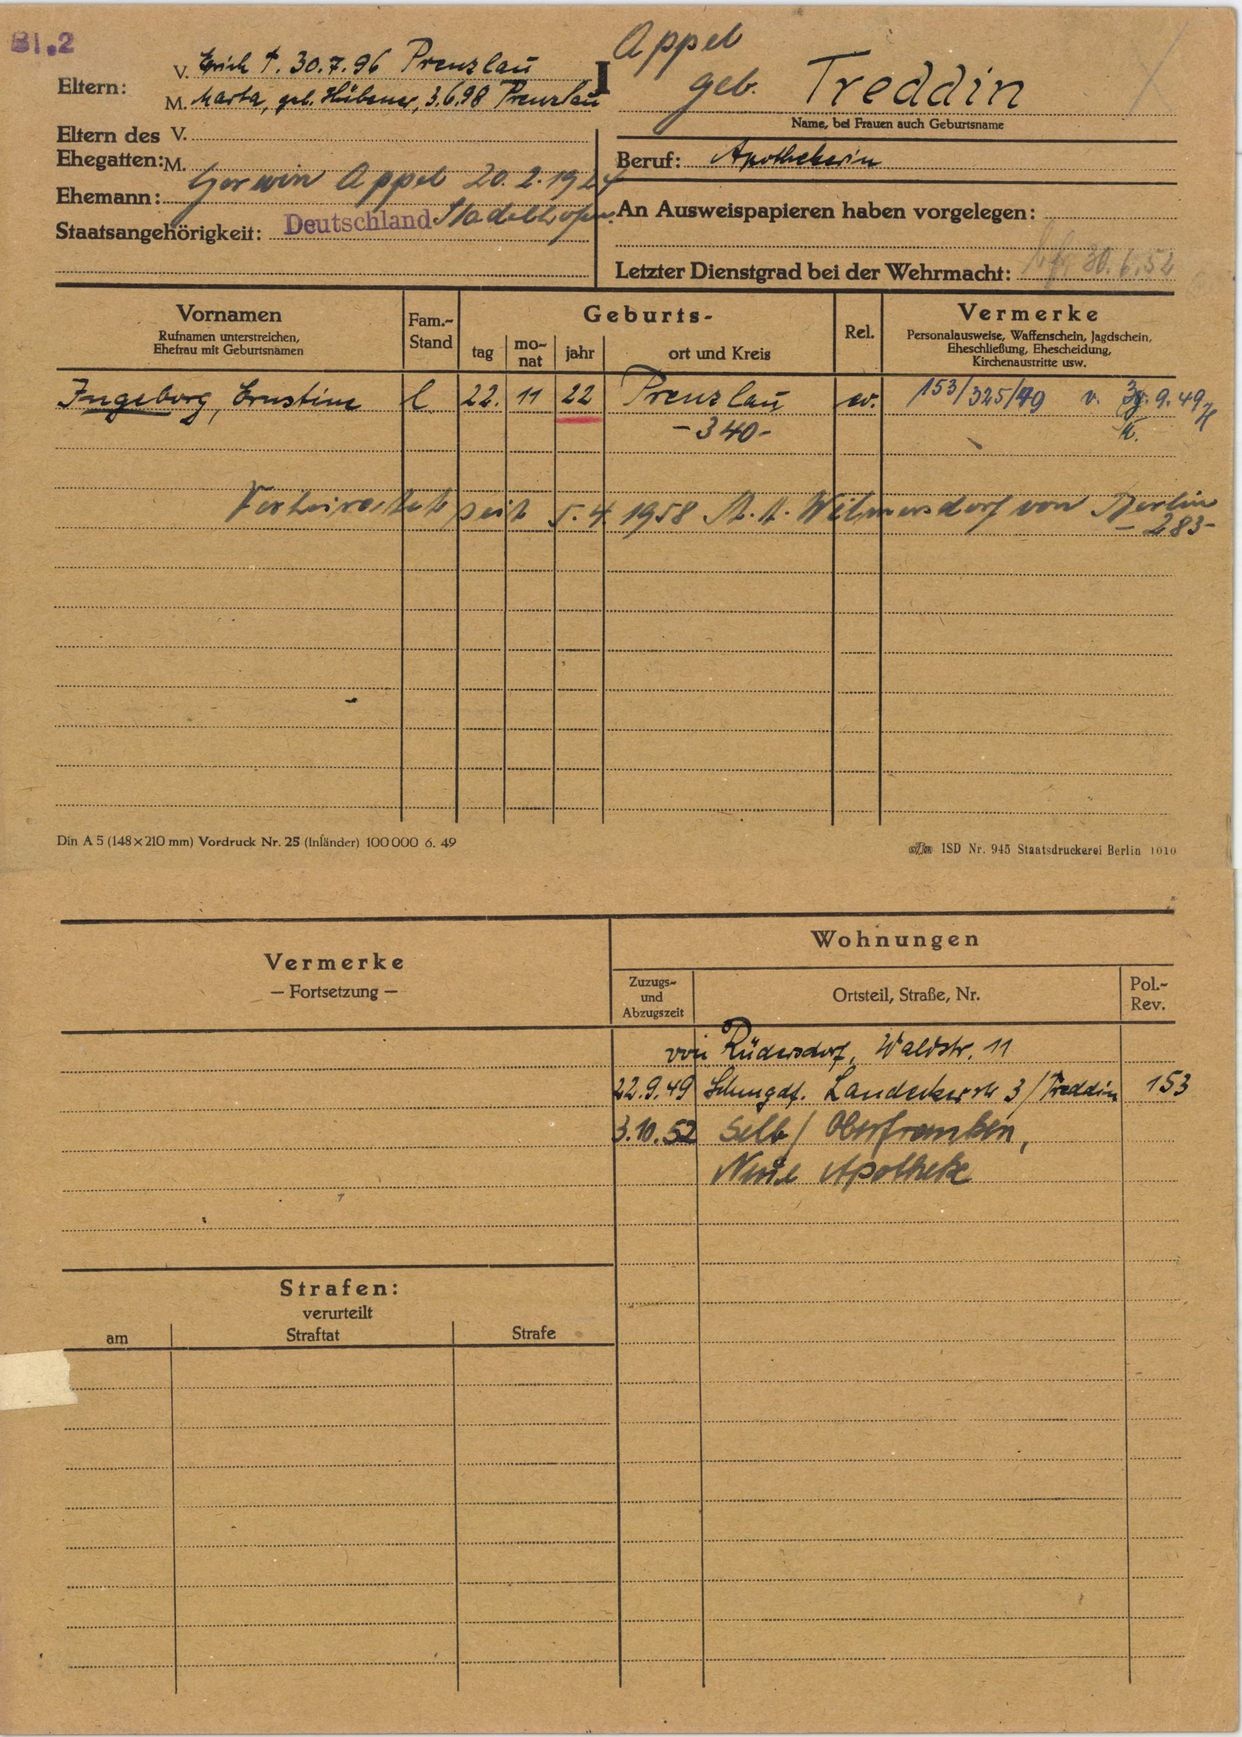
Appel
geb. Treddin